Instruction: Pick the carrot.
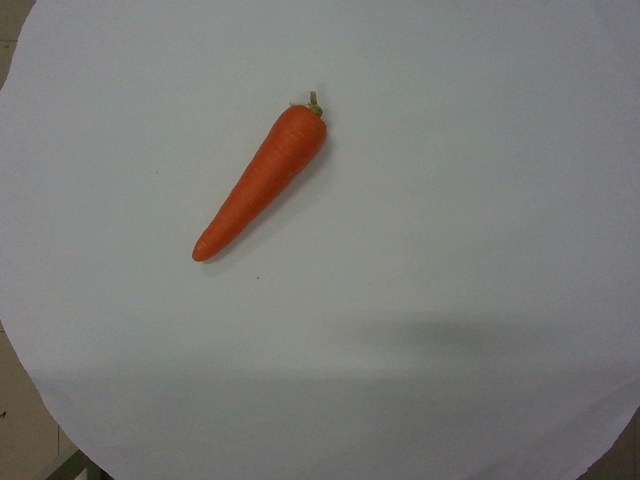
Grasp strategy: vertical